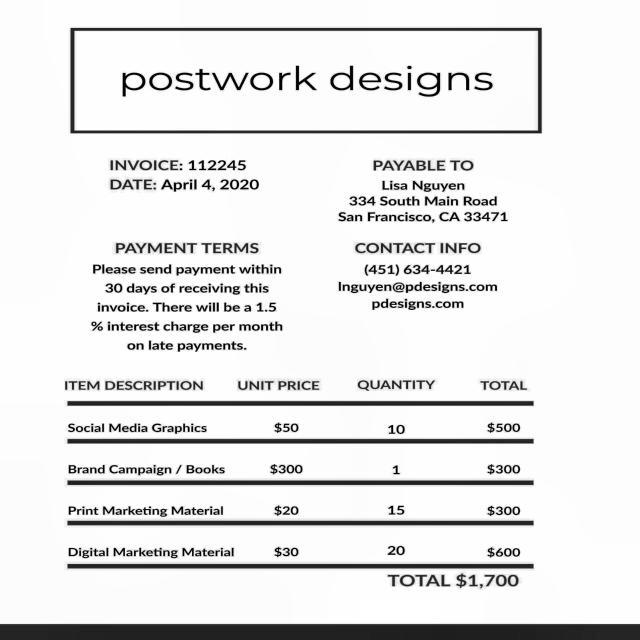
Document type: Invoice